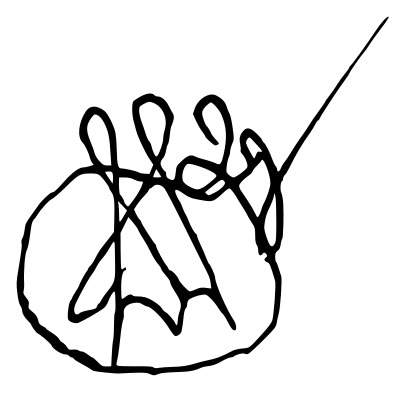
Signature of: rostom of kartli